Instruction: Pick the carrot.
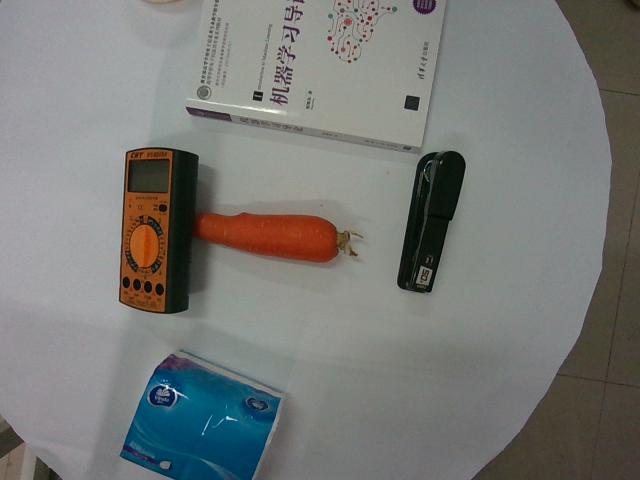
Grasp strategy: vertical